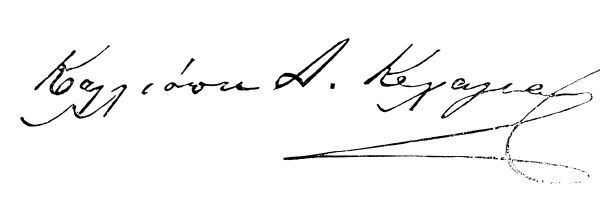
Signature of: kalliopē a kechagia